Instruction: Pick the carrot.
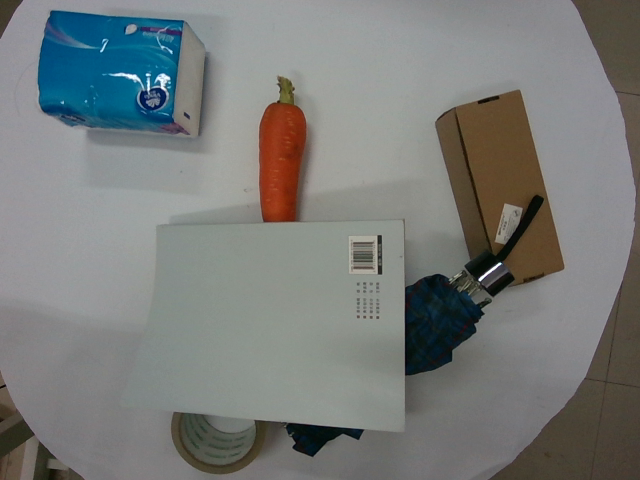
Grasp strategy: vertical